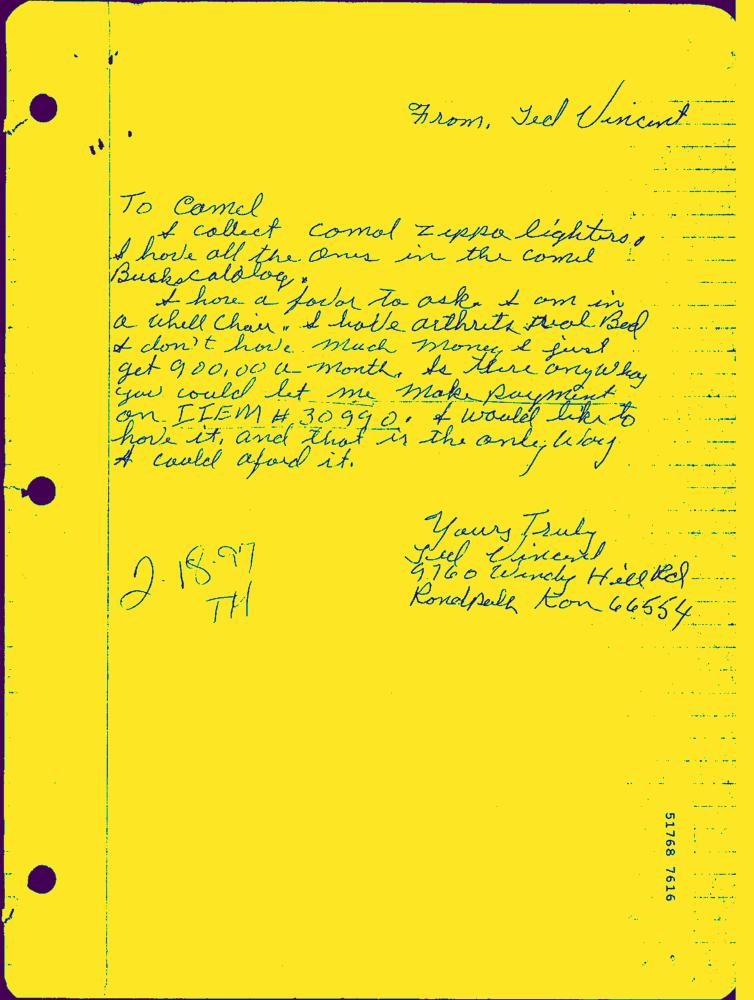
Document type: Hand-Written